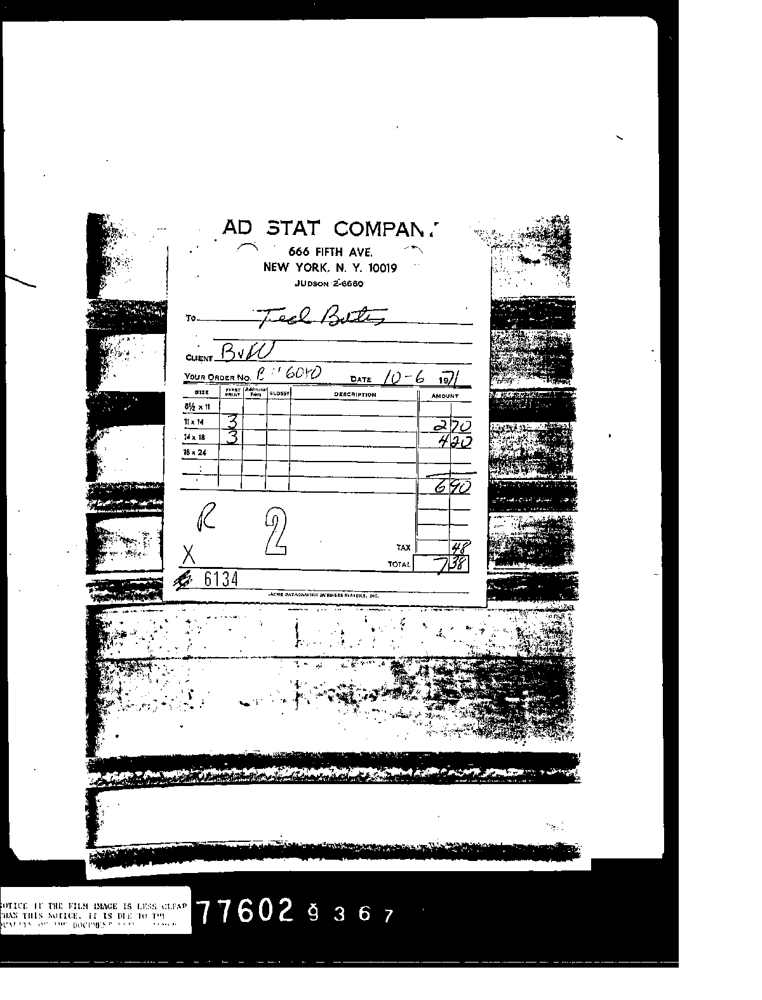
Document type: Invoice